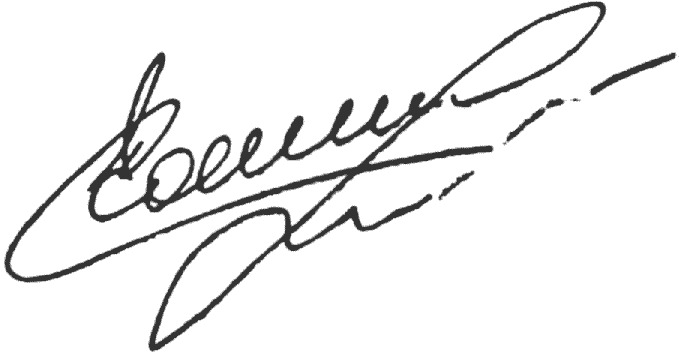
Signature of: kateryna serebrianska